Please extract the written amount, numerical amount, recipient's name, date on the cheque, and the bank's name from the image.
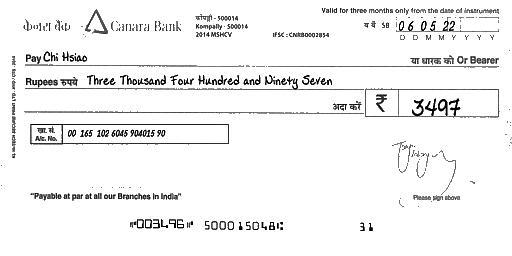
amt_in_words: Three Thousand Four Hundred and Ninety Seven
amt_in_figures: 3497
payee_name: Chi Hsiao
bank_name: Canara Bank
cheque_date: 06/05/22